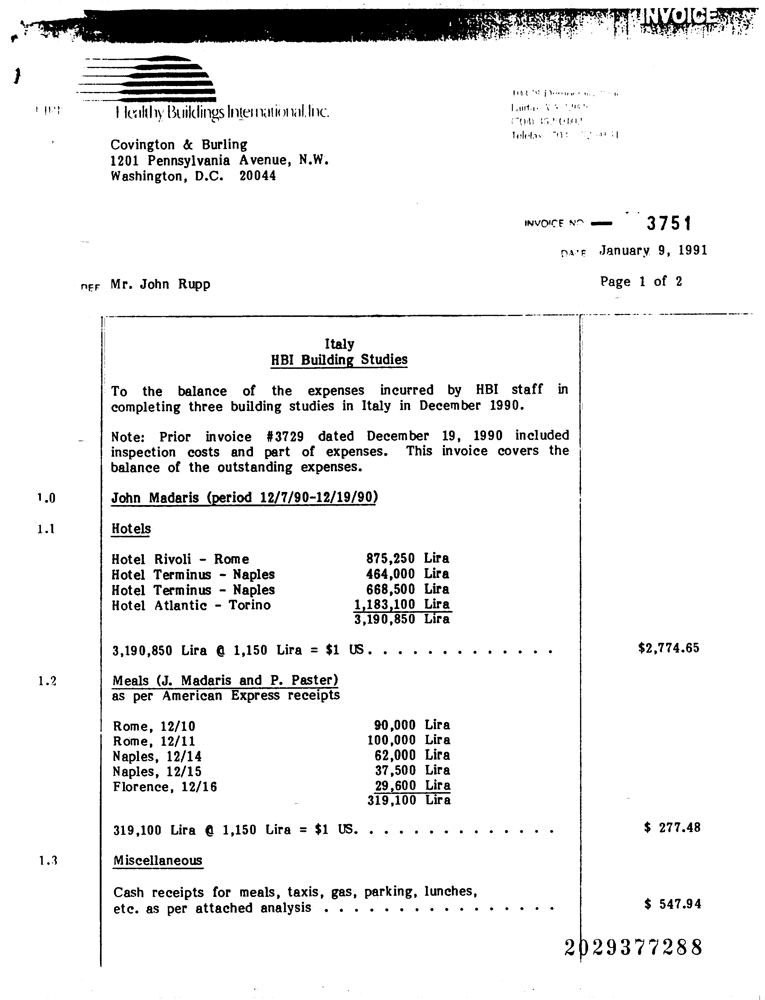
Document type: Invoice